Question: Talk about the condition:
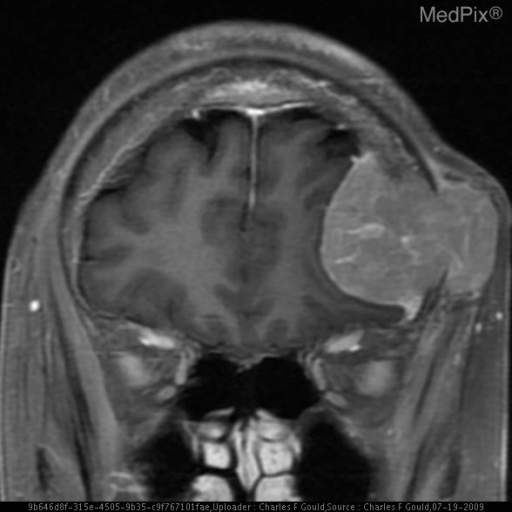
Answer: The disease is discussed as: Multiple myeloma is a plasma cell neoplasm that is characterized by involvement of the skeletal system in multiple sites.  It accounts for 1% of all malignancies and is most prevalent in the 70-80 year old range.  Symptoms include bone pain, anemia, fever, weight loss, and weakness, as well as neurologic symptoms.
Laboratory findings include elevated ESR, anemia, hypercalcemia and hyperuricemia.  Elevated globin levels are present, usually involving IgG, but any of the immunoglobulins may be produced.  The plasma cell burden will eventually displace and erode the bony trabeculae and give rise to the musculoskeletal symptoms.

Classically, multiple myeloma will appear as osteolytic lesions.  These arise predominantly in the verterbral bodies, ribs, skull, pelvis and femur. However, diffuse skeletal osteopenia may be observed without focal lytic lesions.  Pathologic fractures are common.

Both plain films and MDP scintigraphy have a significant false negative problem: Plain film false negative 9-25%; and, MDP false negative 40-60%.  http://www.med.harvard.edu/JPNM/TF94_95/Jan17/WriteUpJan17.html

However, FDG PET may be useful, with a sensitivity of 85% and specificity of 92% reported. PMID: 15788594